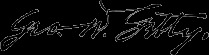
Signature of: george w getty